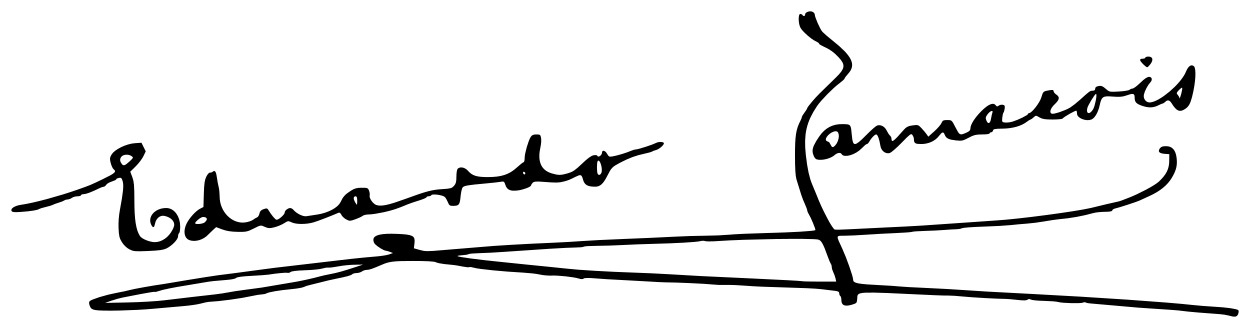
Signature of: eduardo zamacois